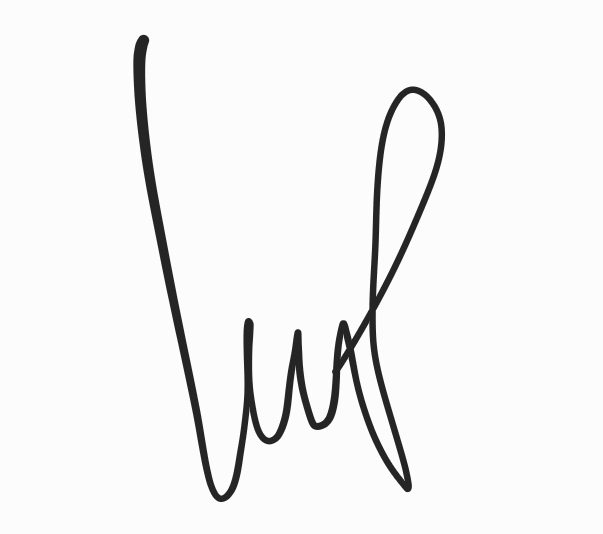
Signature of: lorenza izzo